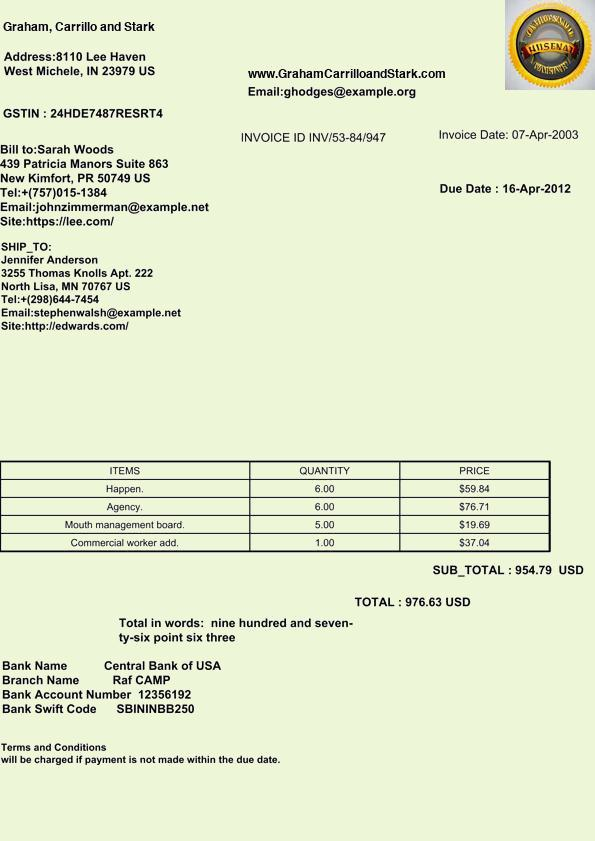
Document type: Invoice